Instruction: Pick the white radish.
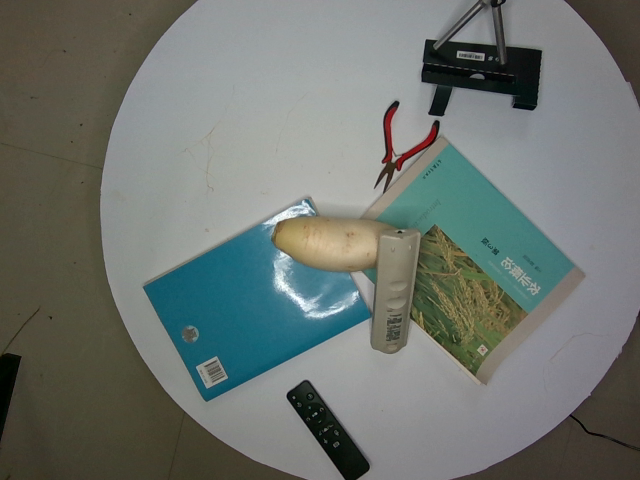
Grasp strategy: vertical